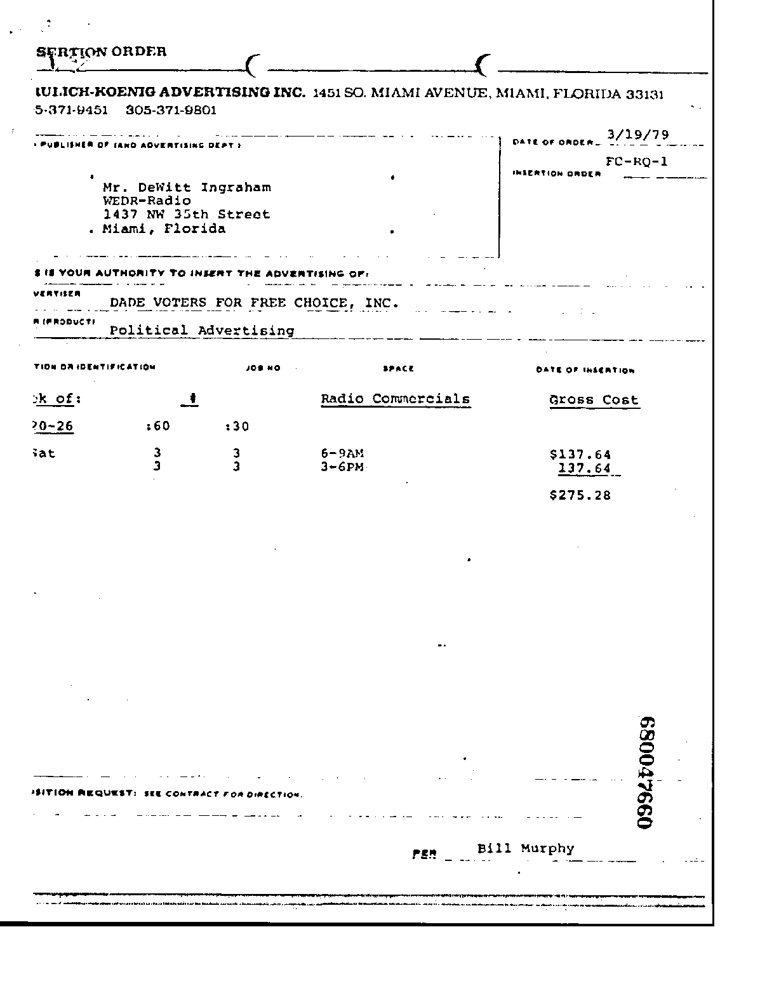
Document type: Invoice